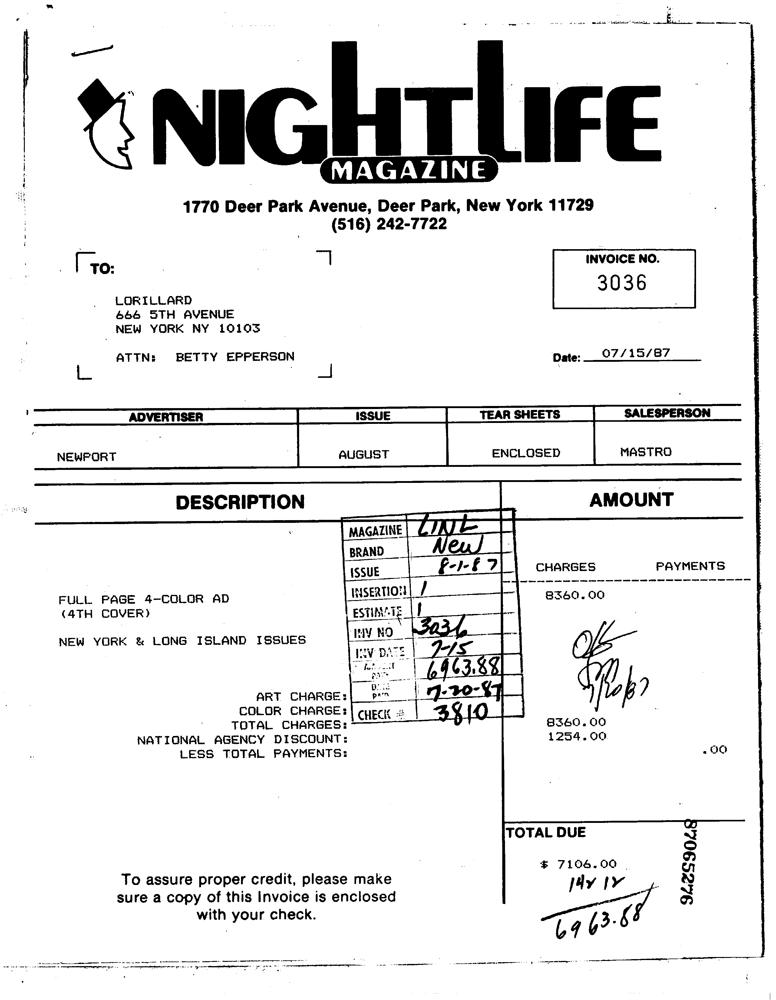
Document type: Invoice